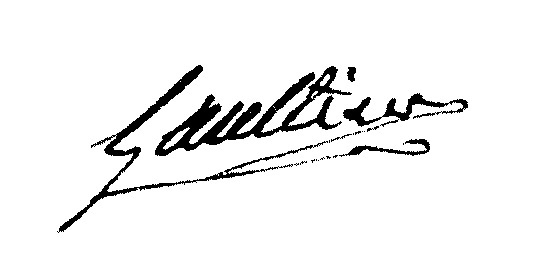
Signature of: urbain adam louis françois gaultier